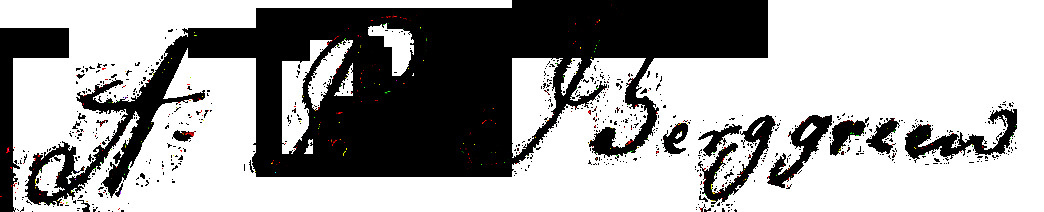
Signature of: andreas peter berggreen